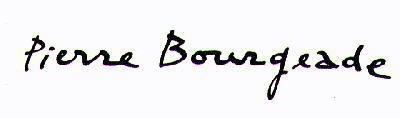
Signature of: pierre bourgeade